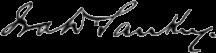
Signature of: ira d sankey